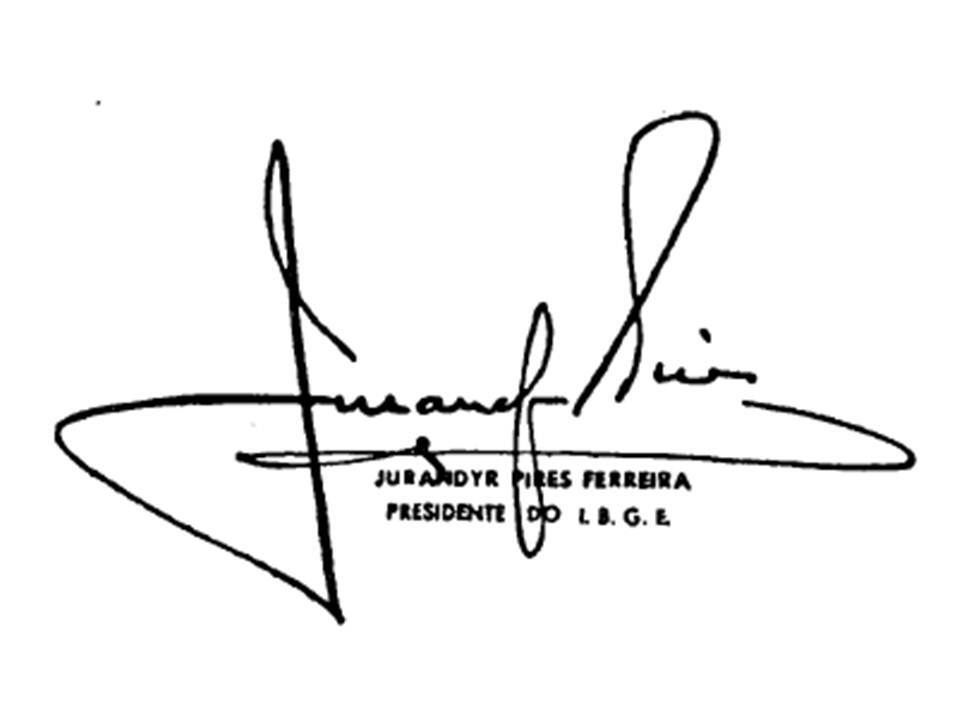
Signature of: jurandir de castro pires ferreira